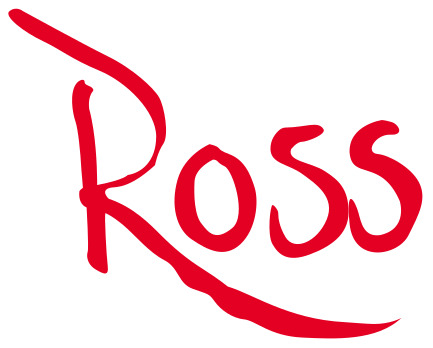
Signature of: bob ross